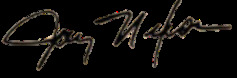
Signature of: jay nixon